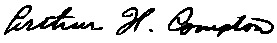
Signature of: arthur holly compton